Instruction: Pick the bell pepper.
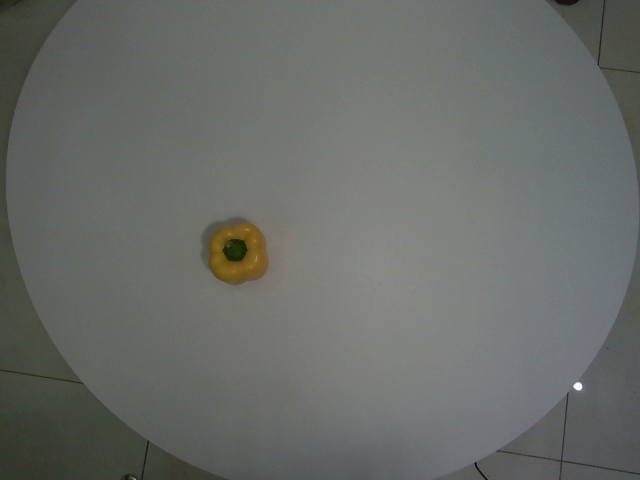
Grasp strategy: vertical